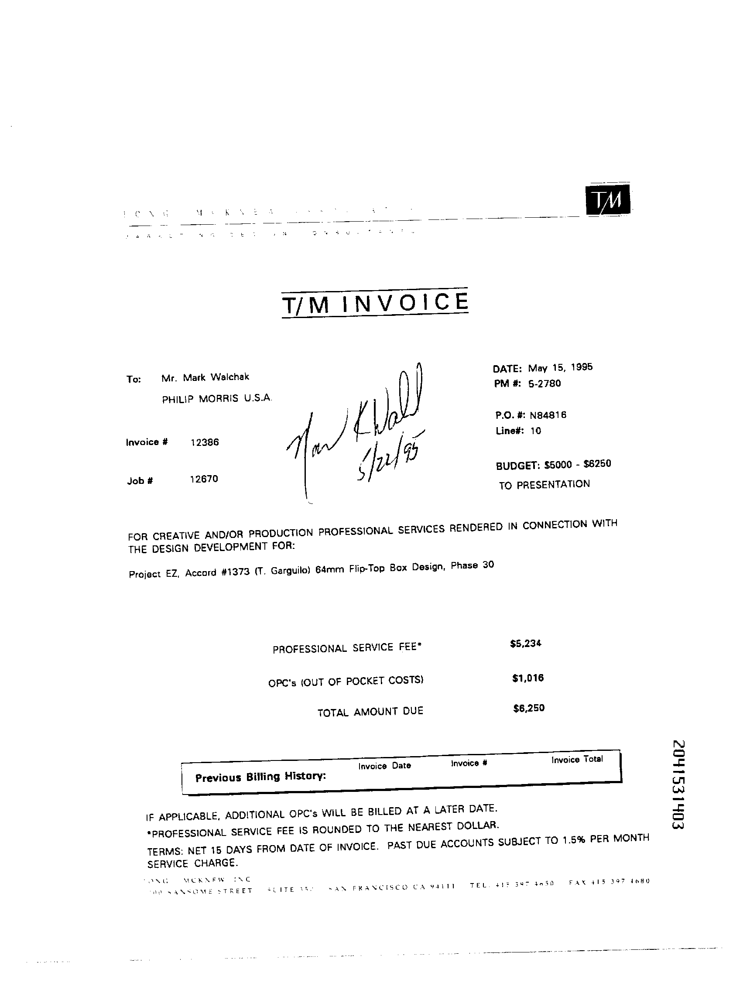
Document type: Invoice